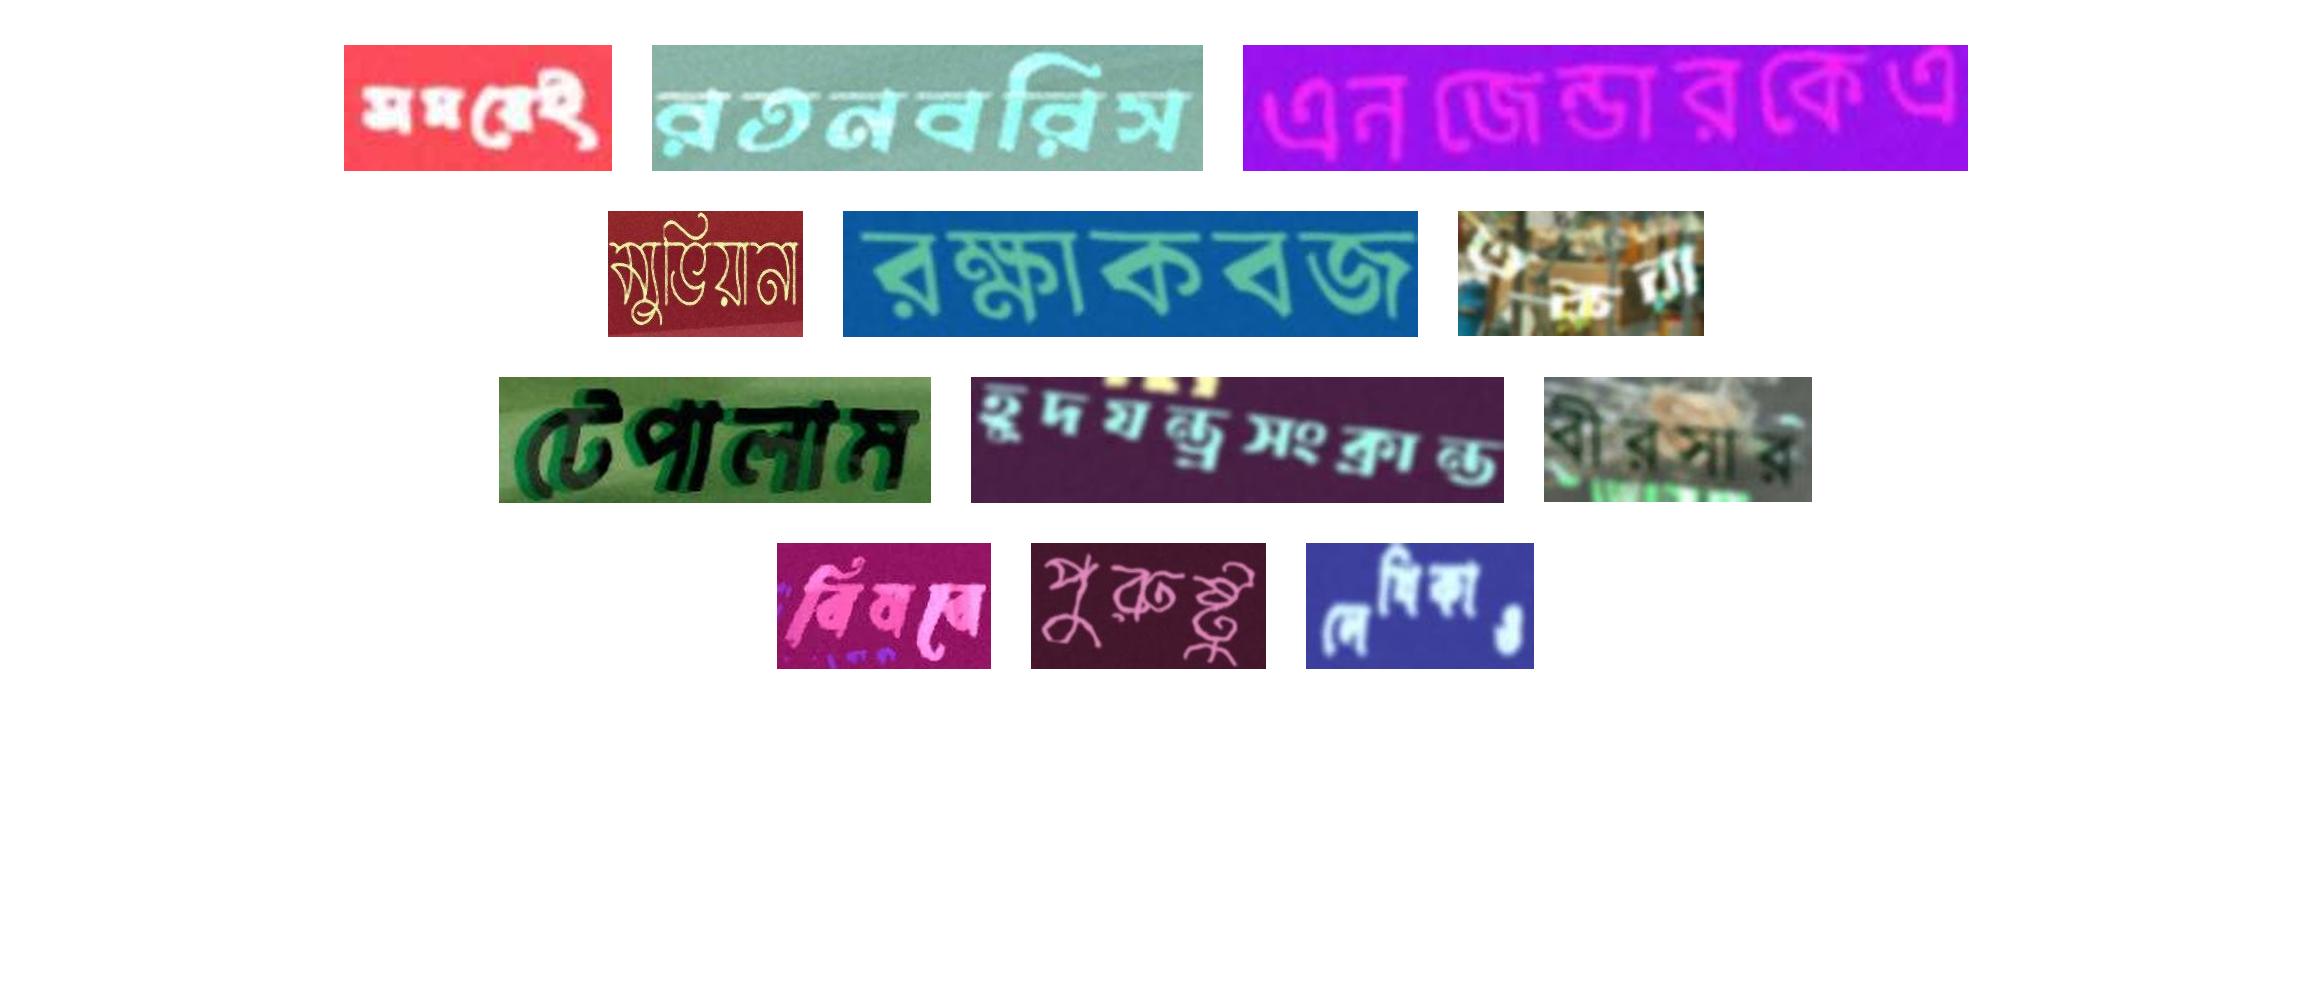
সময়েই রতনবরিস এনজেন্ডারকেএ
ম্যুভিয়ানা রক্ষাকবজ তরুরা
টেপালাম হূদযন্ত্রসংক্রান্ত বীরসার
বিষবে পুরুষ্টু লেখিকাও